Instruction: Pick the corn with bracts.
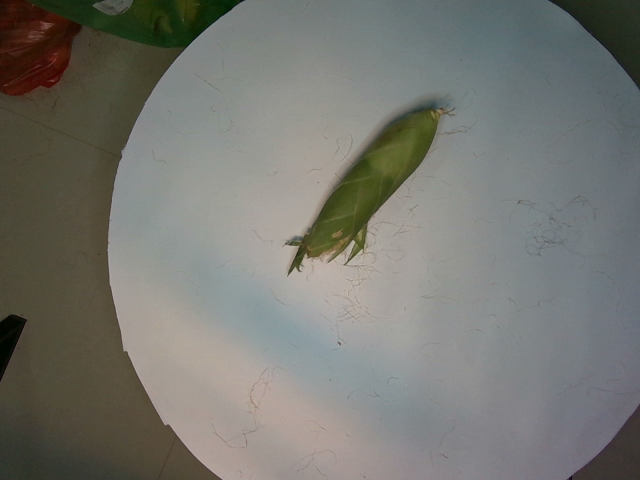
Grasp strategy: vertical